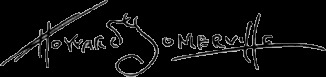
Signature of: howard somerville